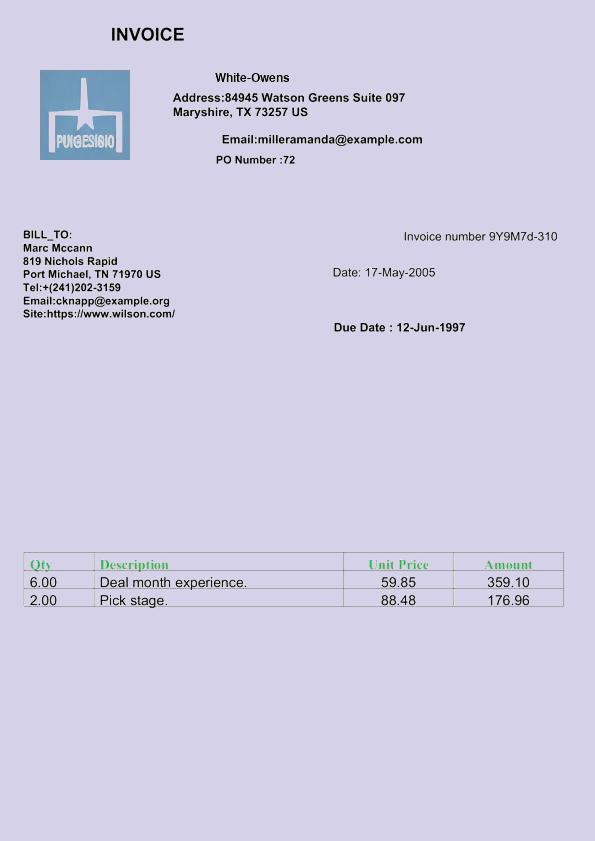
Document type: Invoice